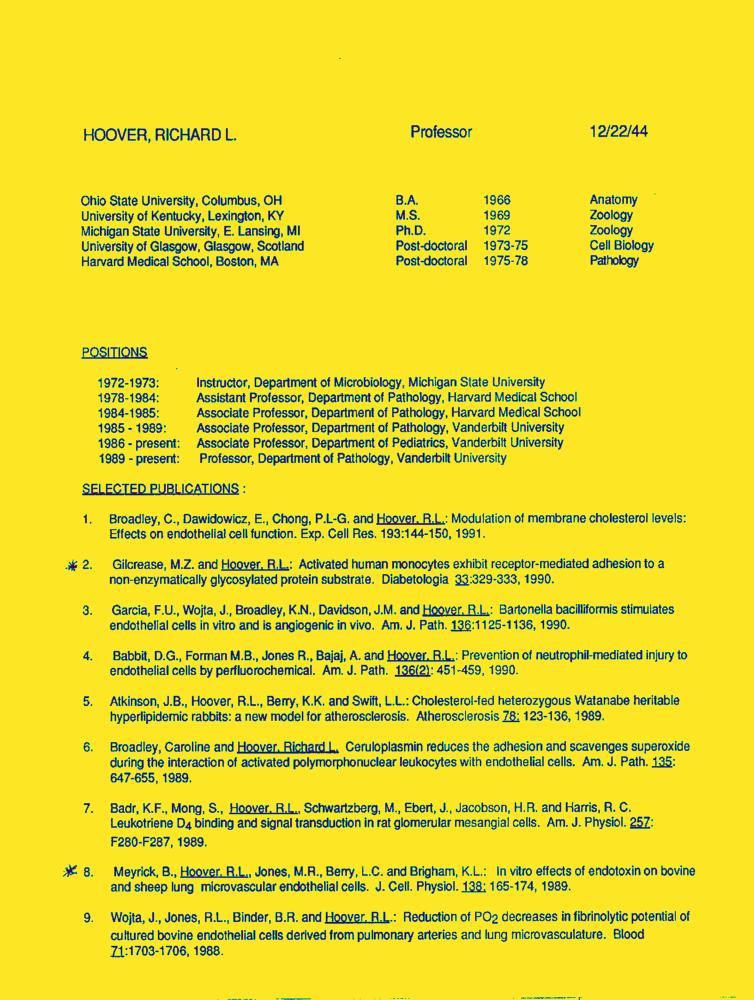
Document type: Resume-Doc